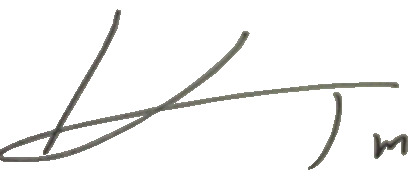
Signature of: moon ji hoo